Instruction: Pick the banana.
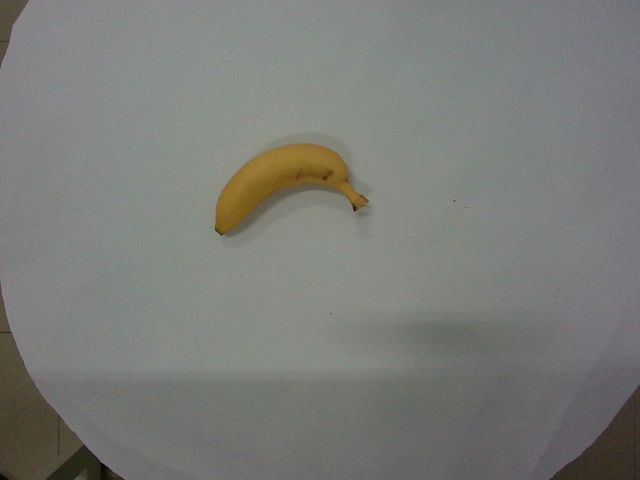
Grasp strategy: vertical